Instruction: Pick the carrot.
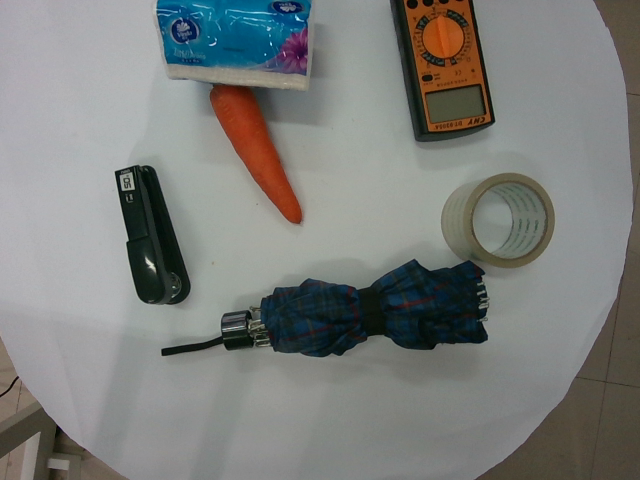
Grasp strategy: vertical